Question: What do the imaging results show?
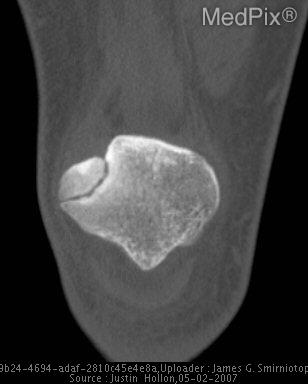
Answer: The imaging shows •  Rounded bony fragment at superolateral aspect.
•  Wide well-defined radiolucent line.
•  Smooth, well-corticated, opposing margins.
•  No sharp fracture fragments or intra-articular loose bodies.
•  No evidence of suprapatellar effusion. CT shows a well-defined radiolucent line coursing across the superolateral quadrant with smooth, well-corticated margins..